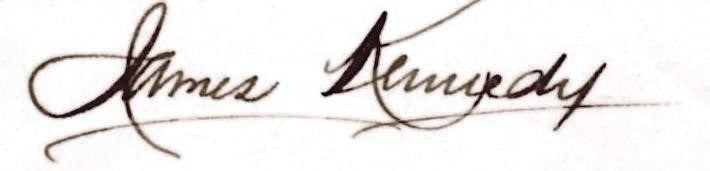
Signature of: james mackintosh kennedy